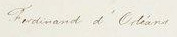
Signature of: prince ferdinand duke of alençon